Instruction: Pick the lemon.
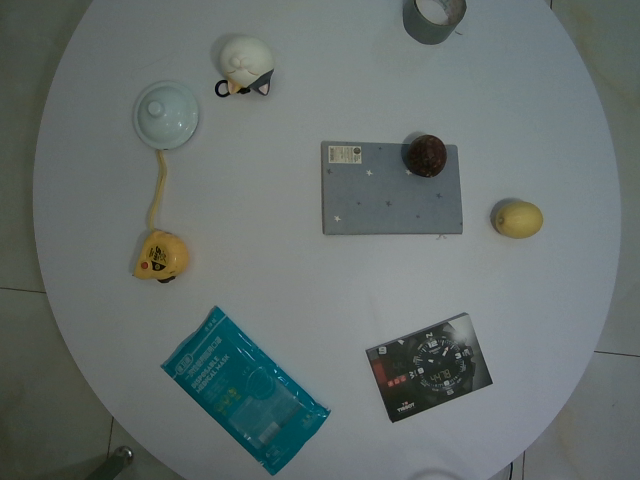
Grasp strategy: vertical